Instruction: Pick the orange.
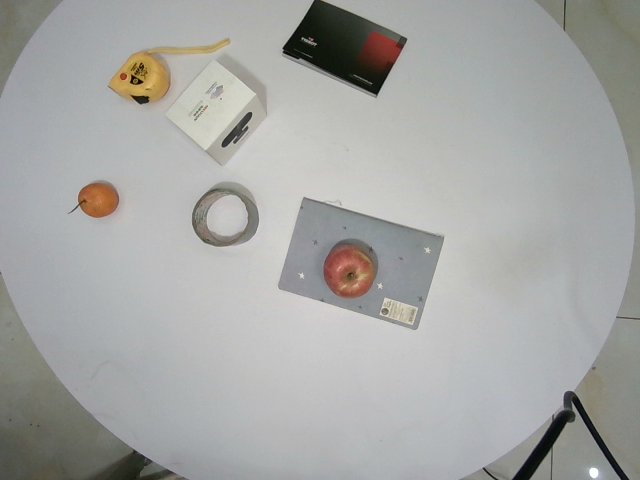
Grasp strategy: vertical